Question: What is the mailing or notice date provided in the document?
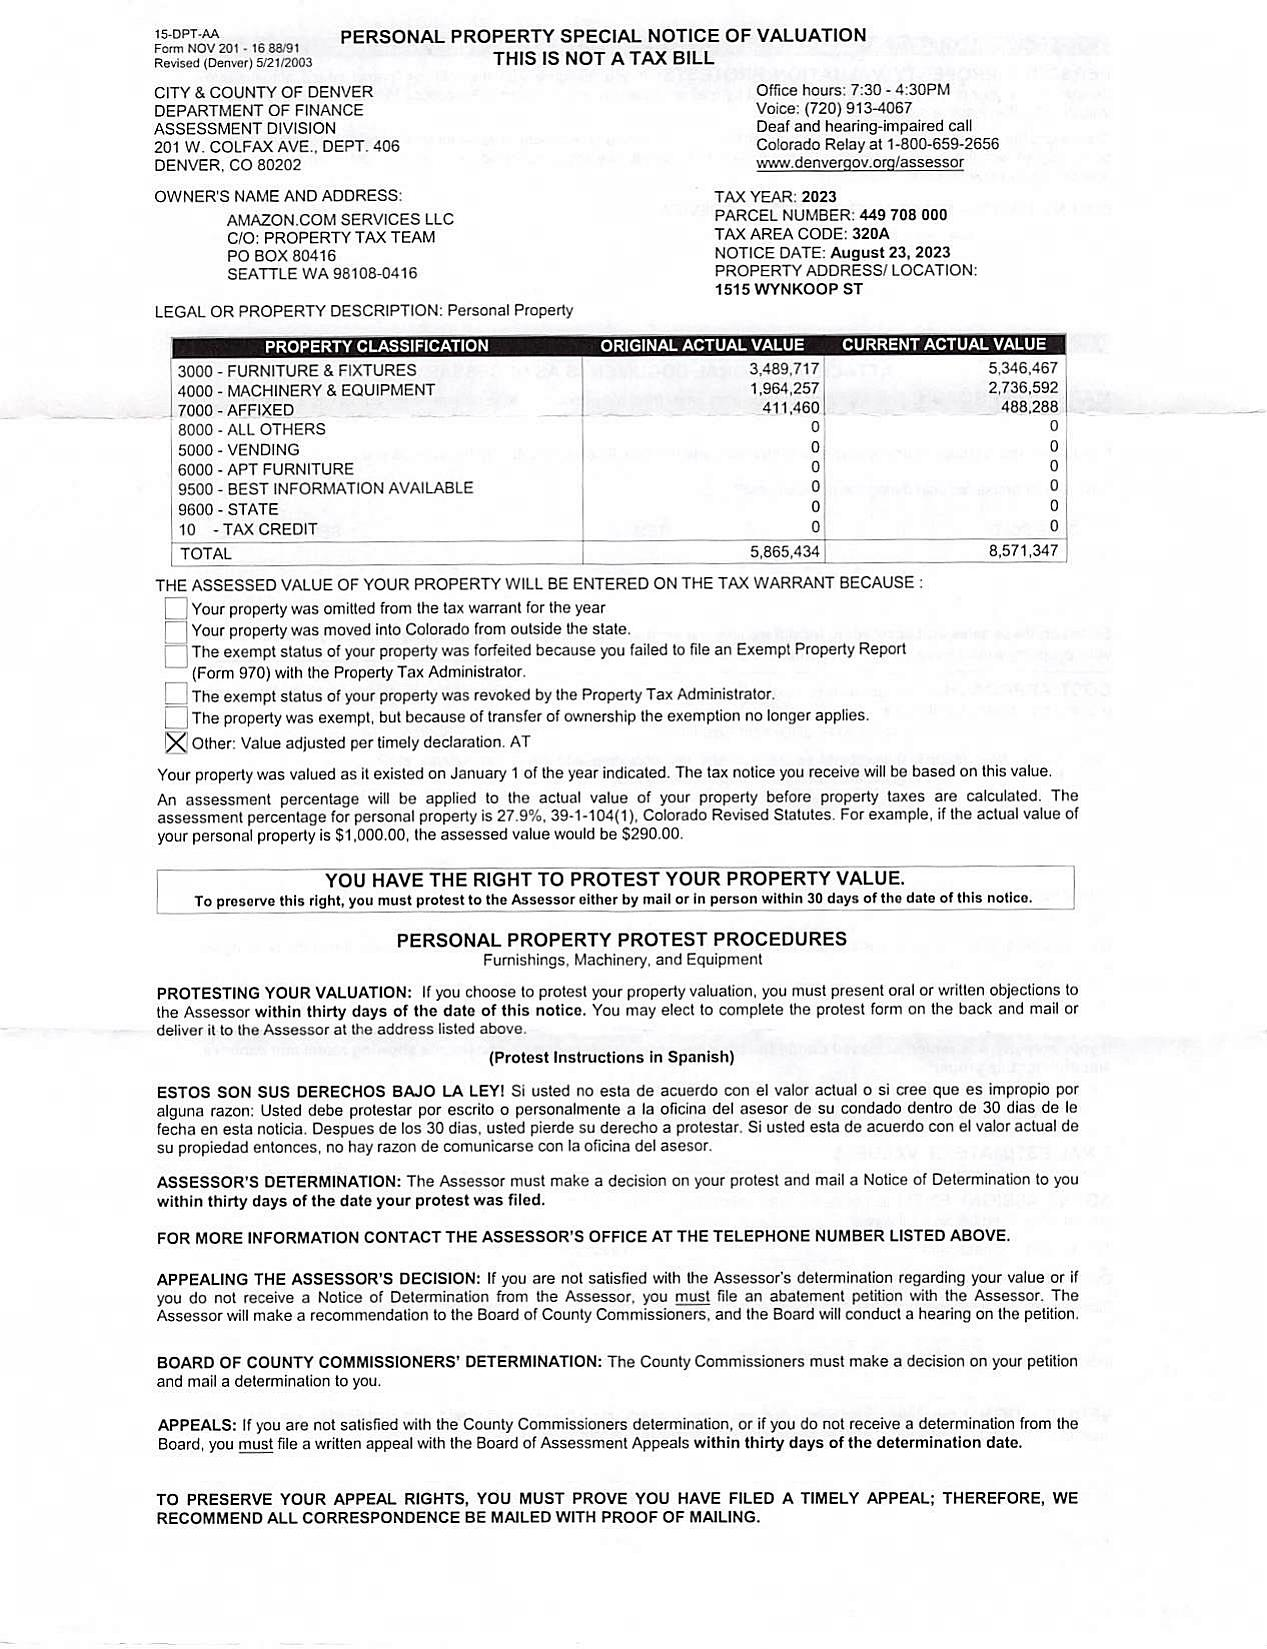
Answer: "23-Aug-23"